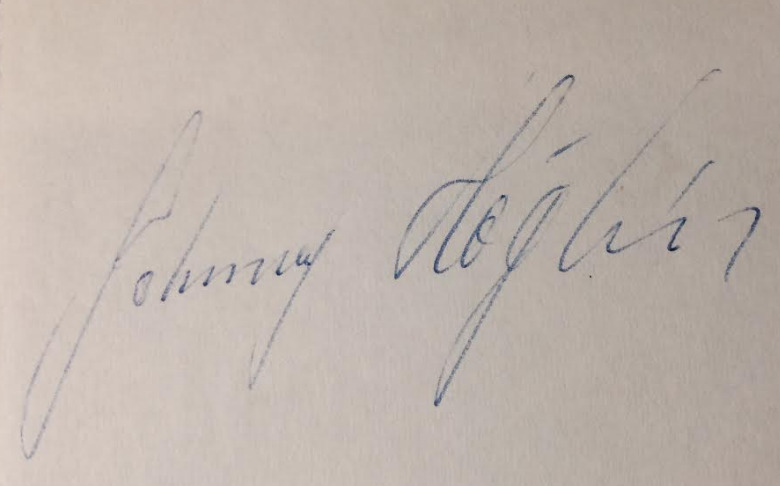
Signature of: johnny höglin